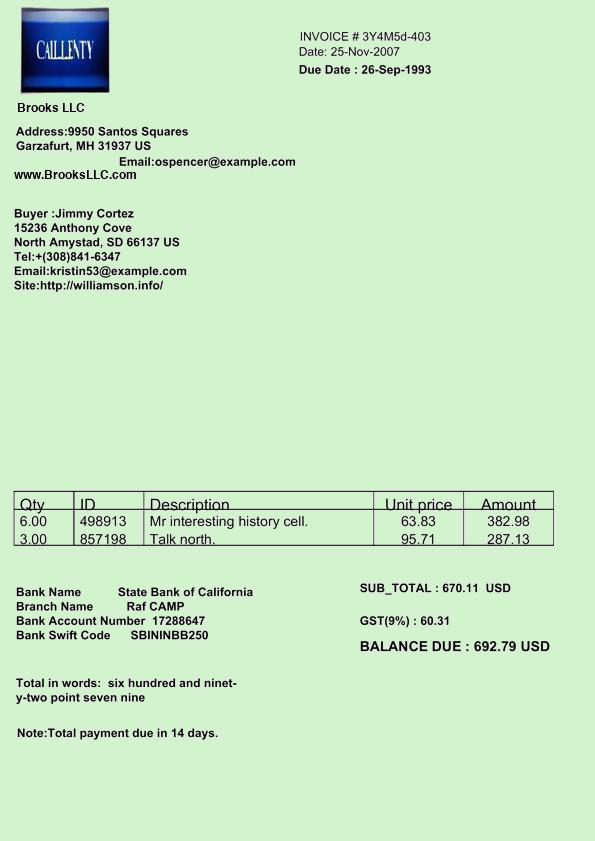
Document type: Invoice